Question: What appears to be the issue?
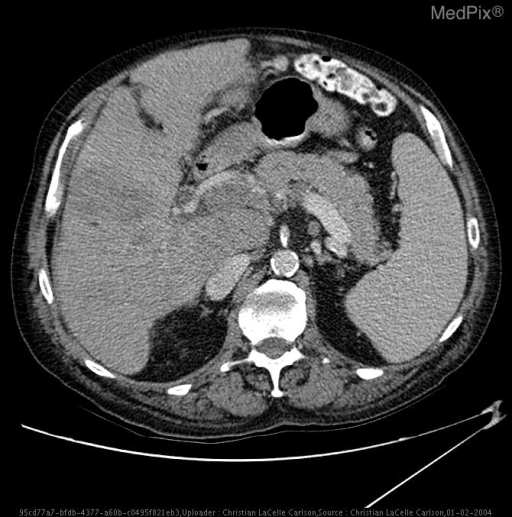
Answer: The findings suggest Near occlusive thrombosis is seen in the main portal vein with complete occlusion of the right portal vein, but trace contrast to the left portal vein.  There is no evidence of enhancement within the thrombus.  These findings suggest a bland thrombus.. CT of abdomen with contrast.  Near occlusive thrombosis is seen in the main portal vein with complete occlusion of the right portal vein, but trace contrast to the left portal vein.  There is no evidence of enhancement within the thrombus.  These findings suggest a bland thrombus.  NOte the large hypodense lesion with enhancing septations in the right lobe of the liver worrisome for progression of hepatic malignancy.. The patient might have a history of 71 year-old male three months post radio frequency ablation of liver malignancy..